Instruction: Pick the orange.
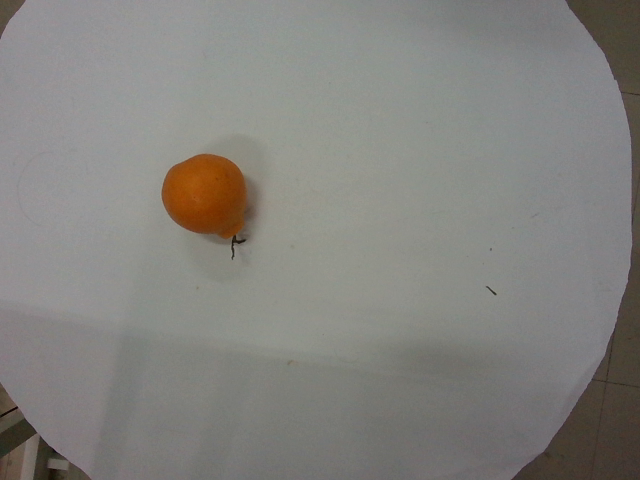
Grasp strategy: vertical